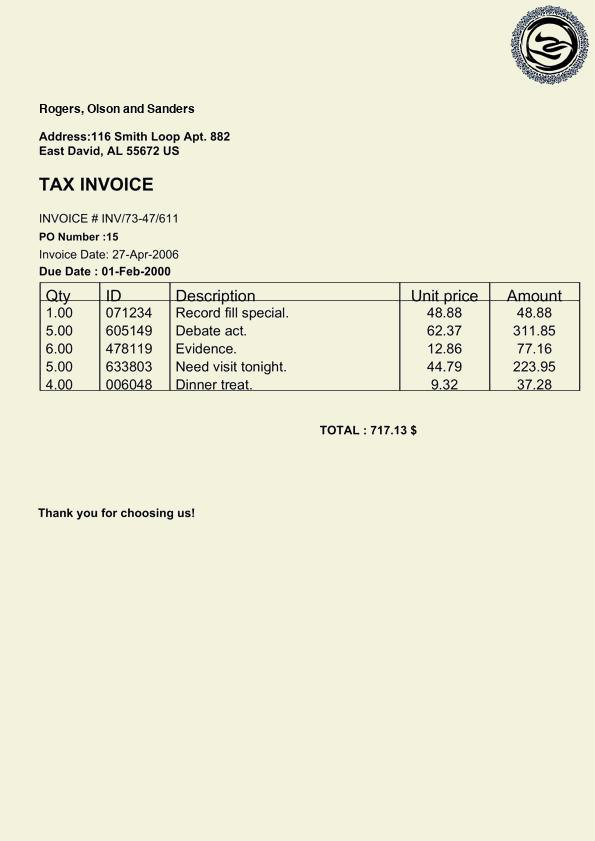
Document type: Invoice